Question: What do the imaging results show?
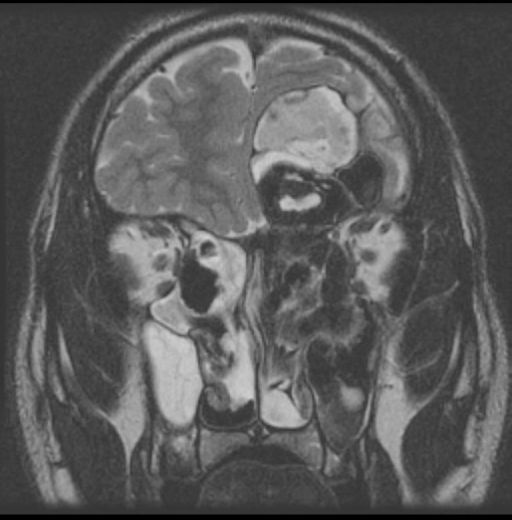
Answer: The imaging shows •  Image 1: Axial CT with expansion and opacification of frontal sinus, with marked thinning and disruption of bone comprising the inner table of the frontal bone
•  Image 2: Axial CT with expansion of ethmoid sinus, with disruption of bone comprising the left lamina papyracea
•  Image 3: Coronal CT with expansion of all paranasal sinuses, with extradural extension into the anterior cranial fossa and extraconal extension into the left orbit
•  Image 4: T1 MRI with heterogeneous signal in the frontal sinuses without changes to the frontal lobe of the brain
•  Image 5: T2 MRI with extradural expansion of heterogeneous mass into the anterior cranial fossa Extradural expansion of heterogenous mass into the anterior cranial fossa.